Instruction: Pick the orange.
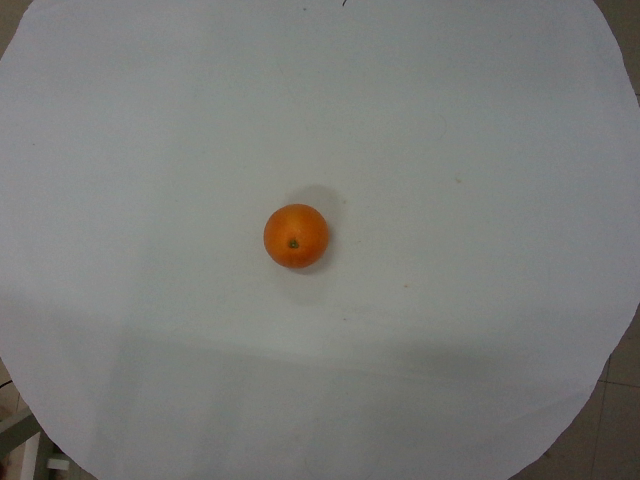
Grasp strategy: vertical